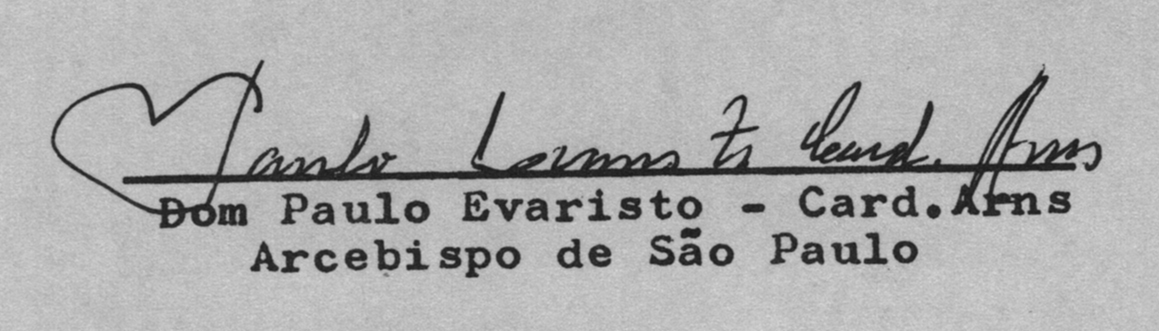
Signature of: paulo evaristo arns